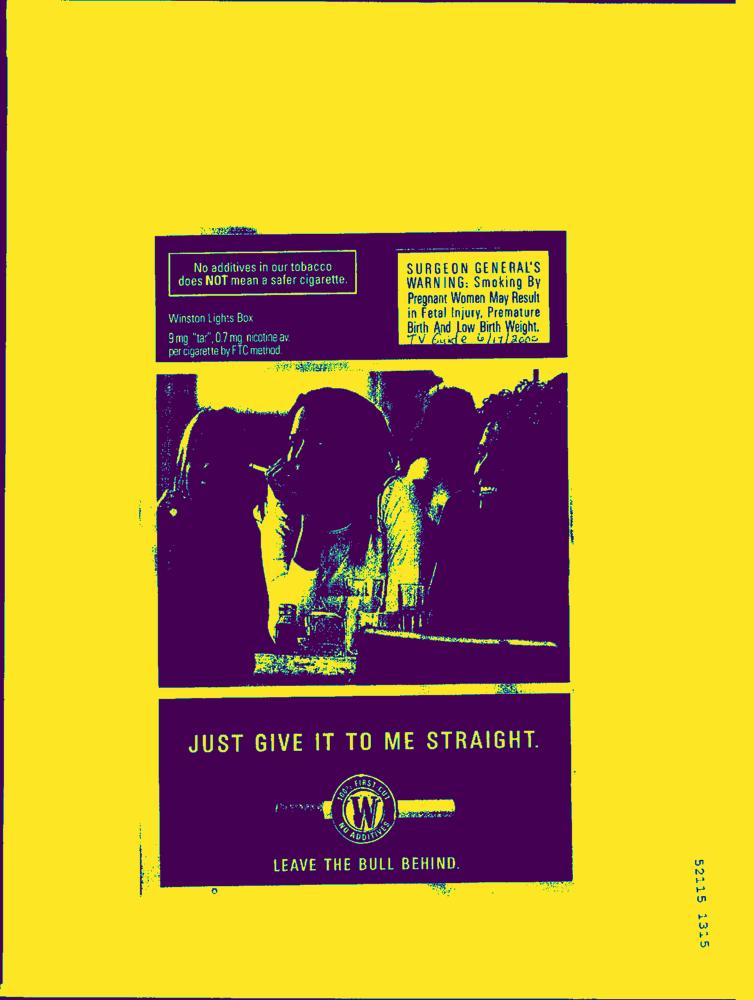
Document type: AD